Question: How is the history relevant to the case?
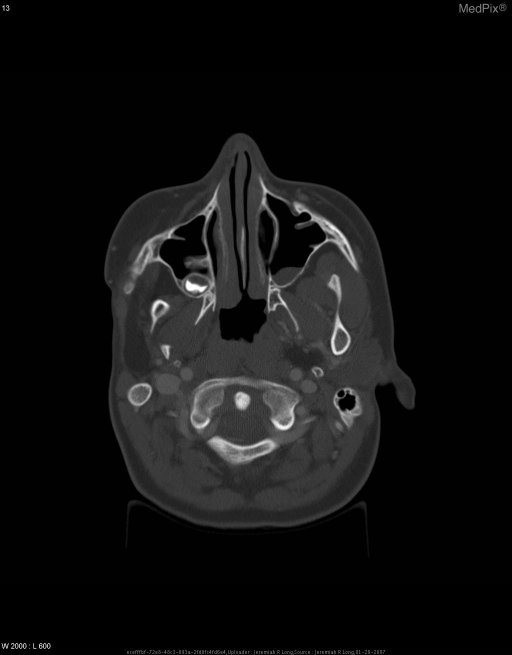
Answer: The patient's history of 14 year old boy with a known syndrome presents with right mandibular pain. is key in understanding the case.